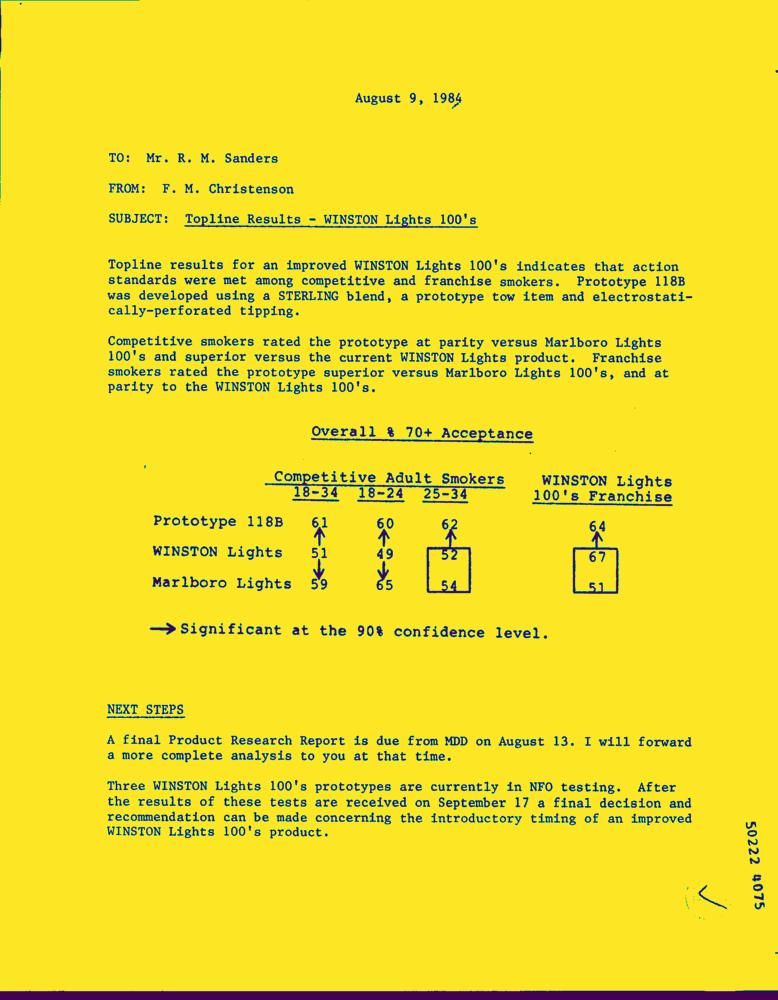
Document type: Letter-Doc